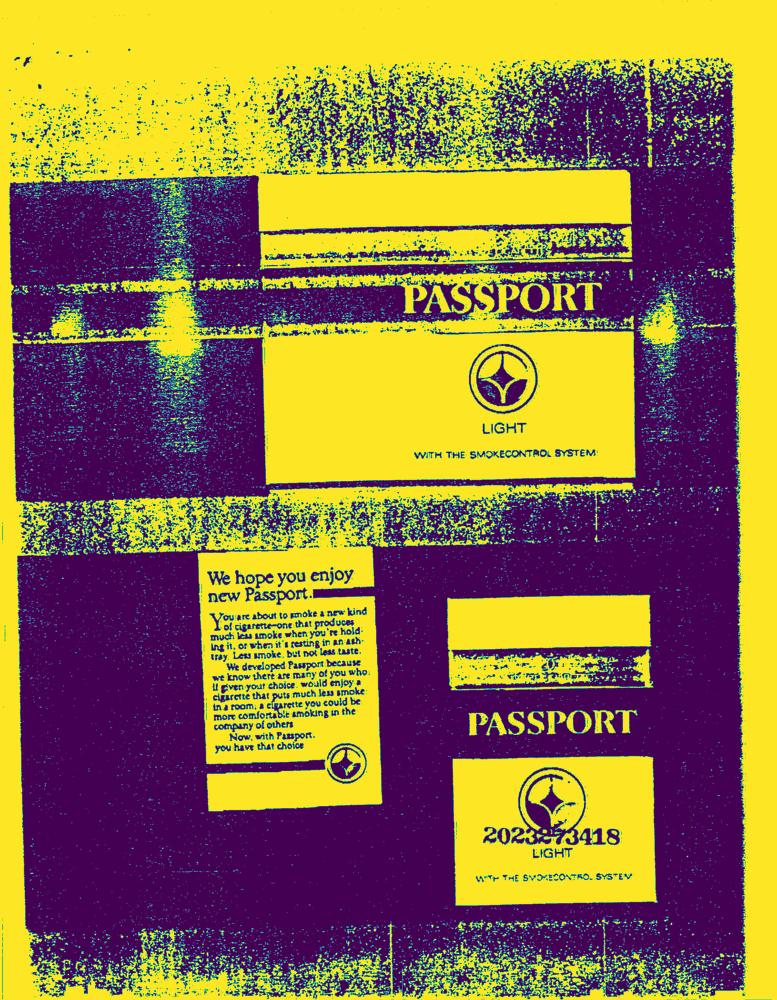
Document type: AD